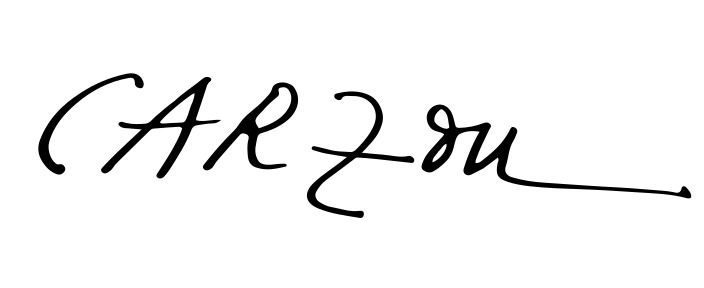
Signature of: jean carzou